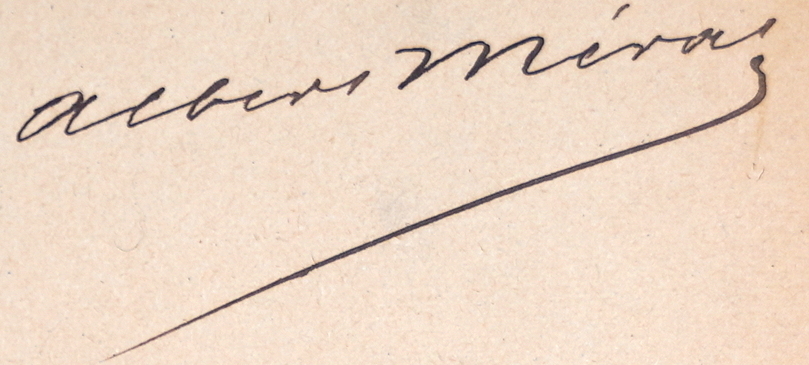
Signature of: albert mérat